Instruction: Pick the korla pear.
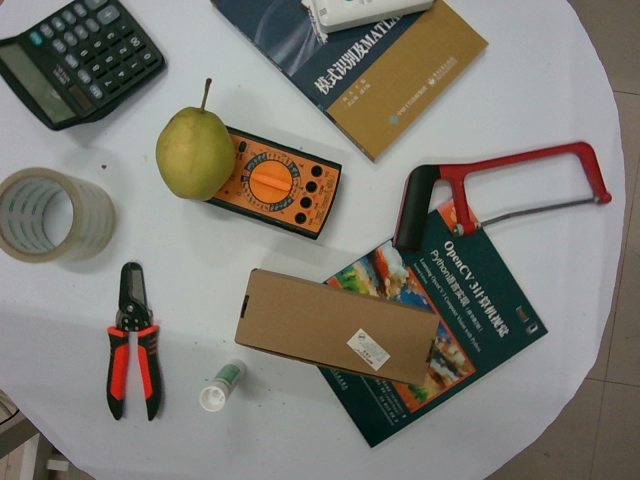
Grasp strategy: vertical